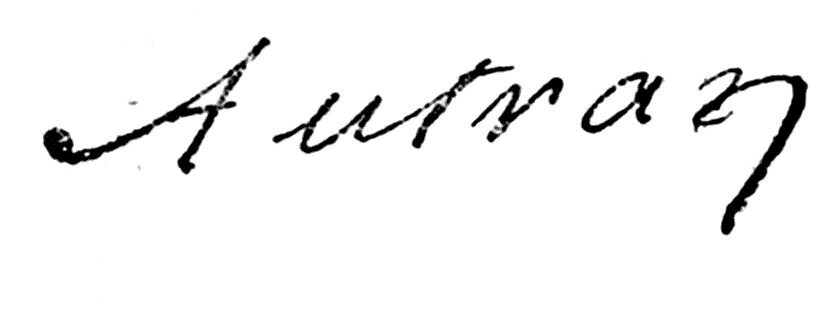
Signature of: joseph autran